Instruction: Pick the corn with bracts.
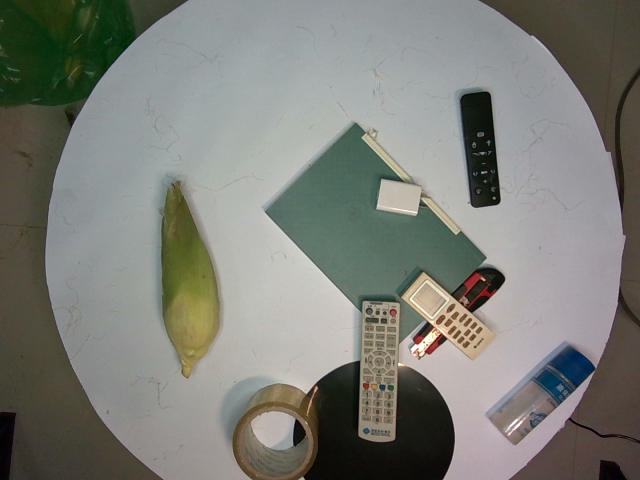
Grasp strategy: vertical